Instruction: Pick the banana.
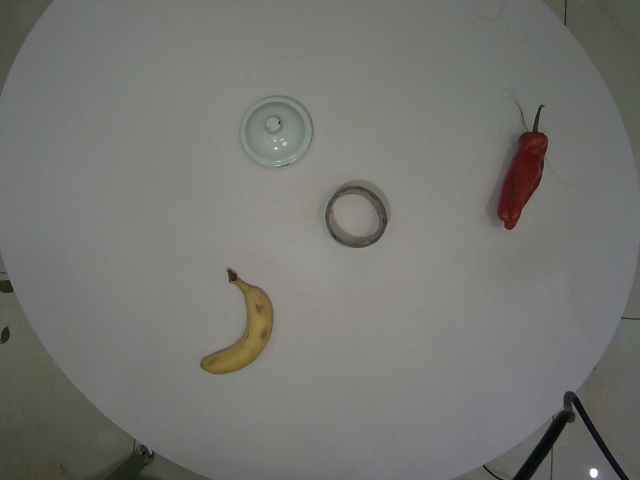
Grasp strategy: vertical